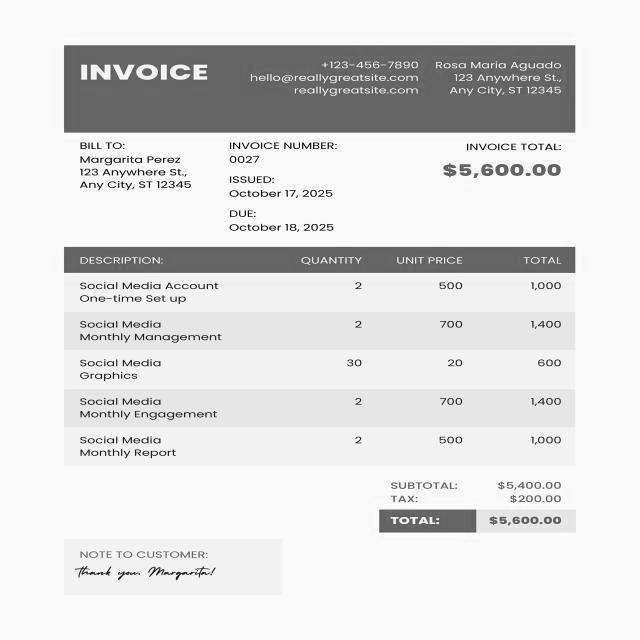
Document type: Invoice